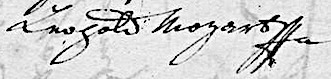
Signature of: leopold mozart